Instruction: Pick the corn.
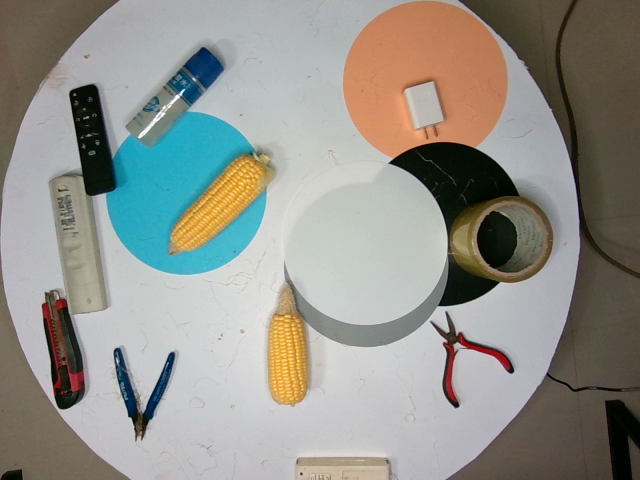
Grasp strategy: vertical